Question: How does the patient history play a role?
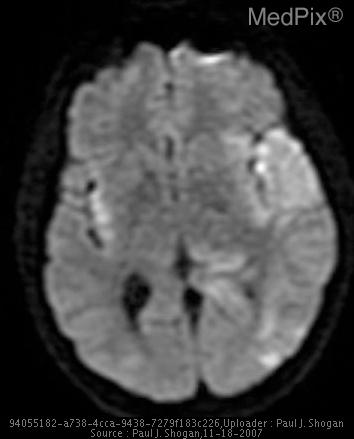
Answer: The patient's history of 21 yo male presenting with fever, new onset of aphasia, and one episode of loss of consciousness. is key in understanding the case.